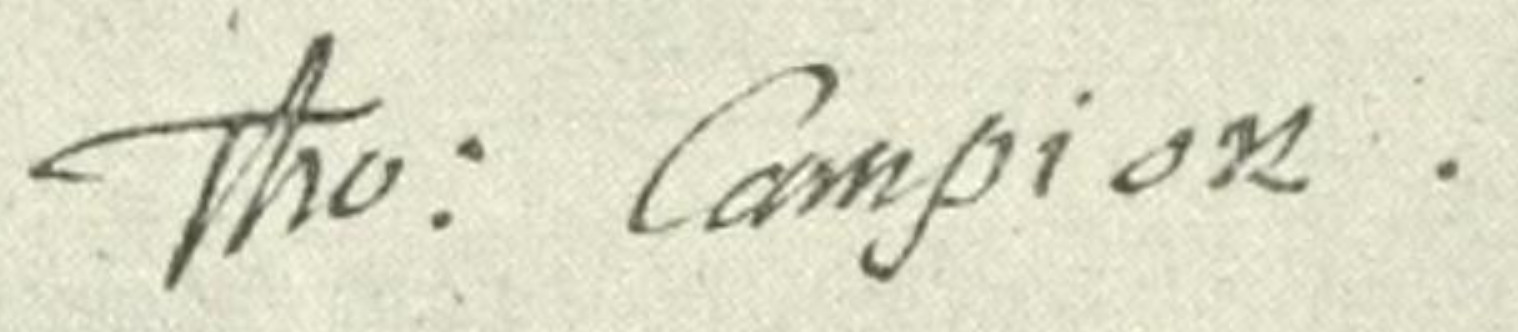
Signature of: thomas campion